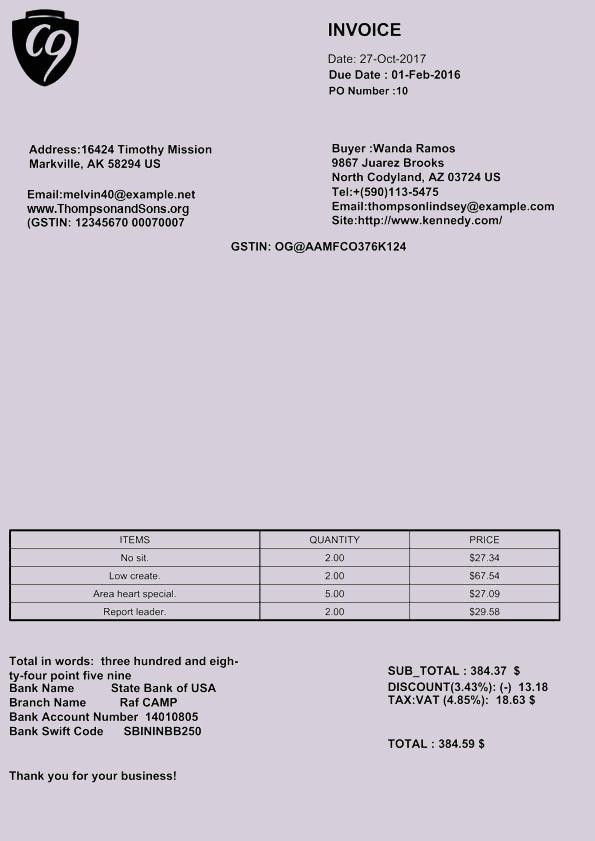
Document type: Invoice